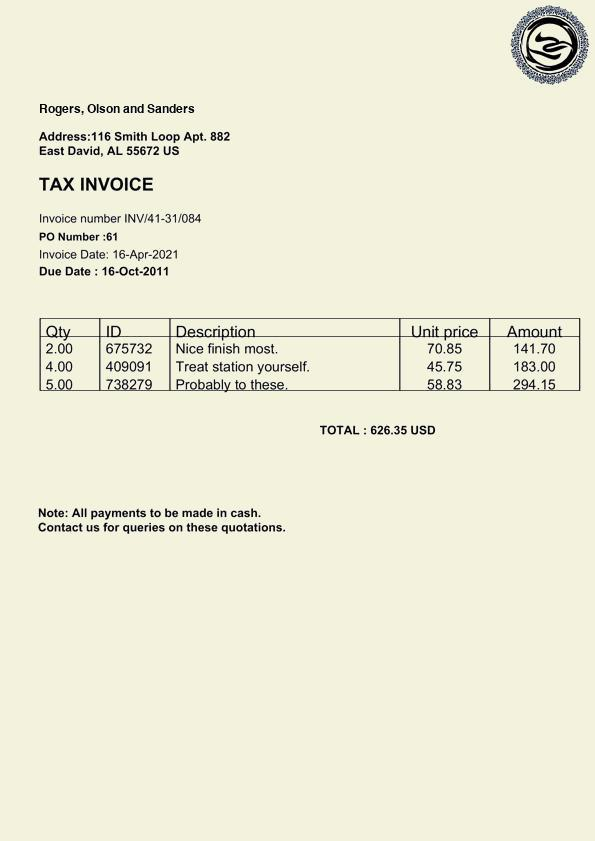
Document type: Invoice